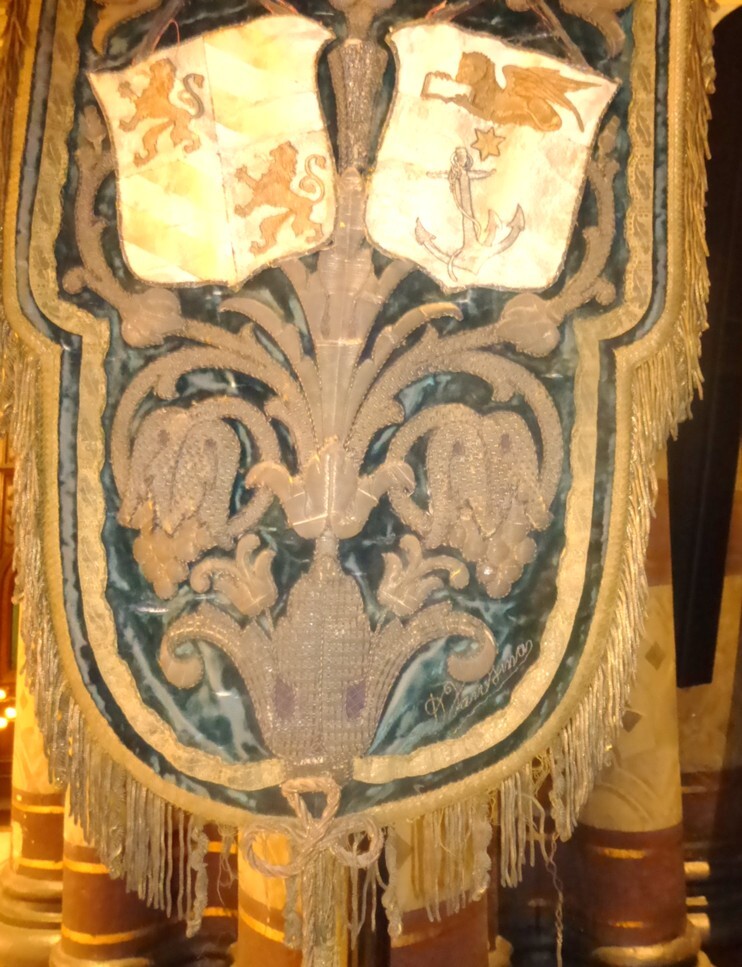
Signature of: q136757201